Question: What type of tax is indicated in the document, personal property or real estate?
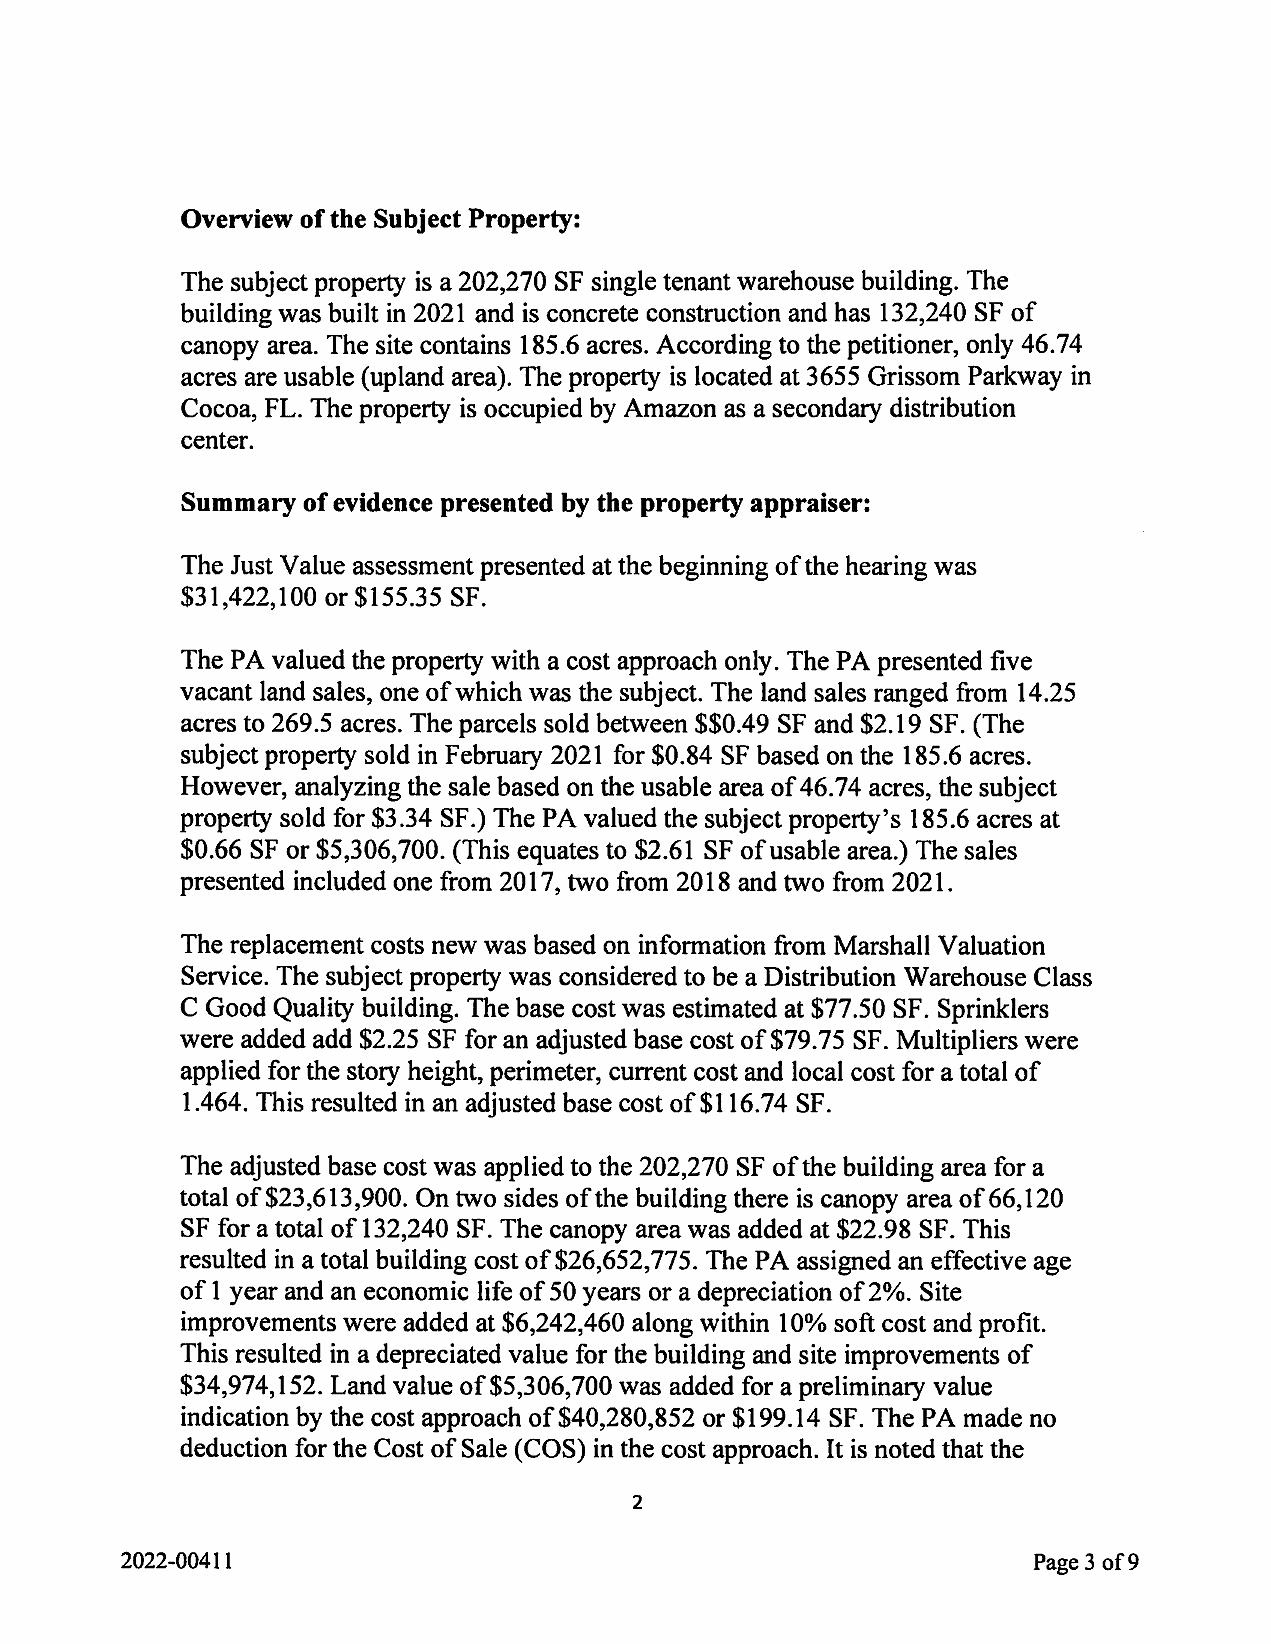
Answer: "Real Estate Tax"